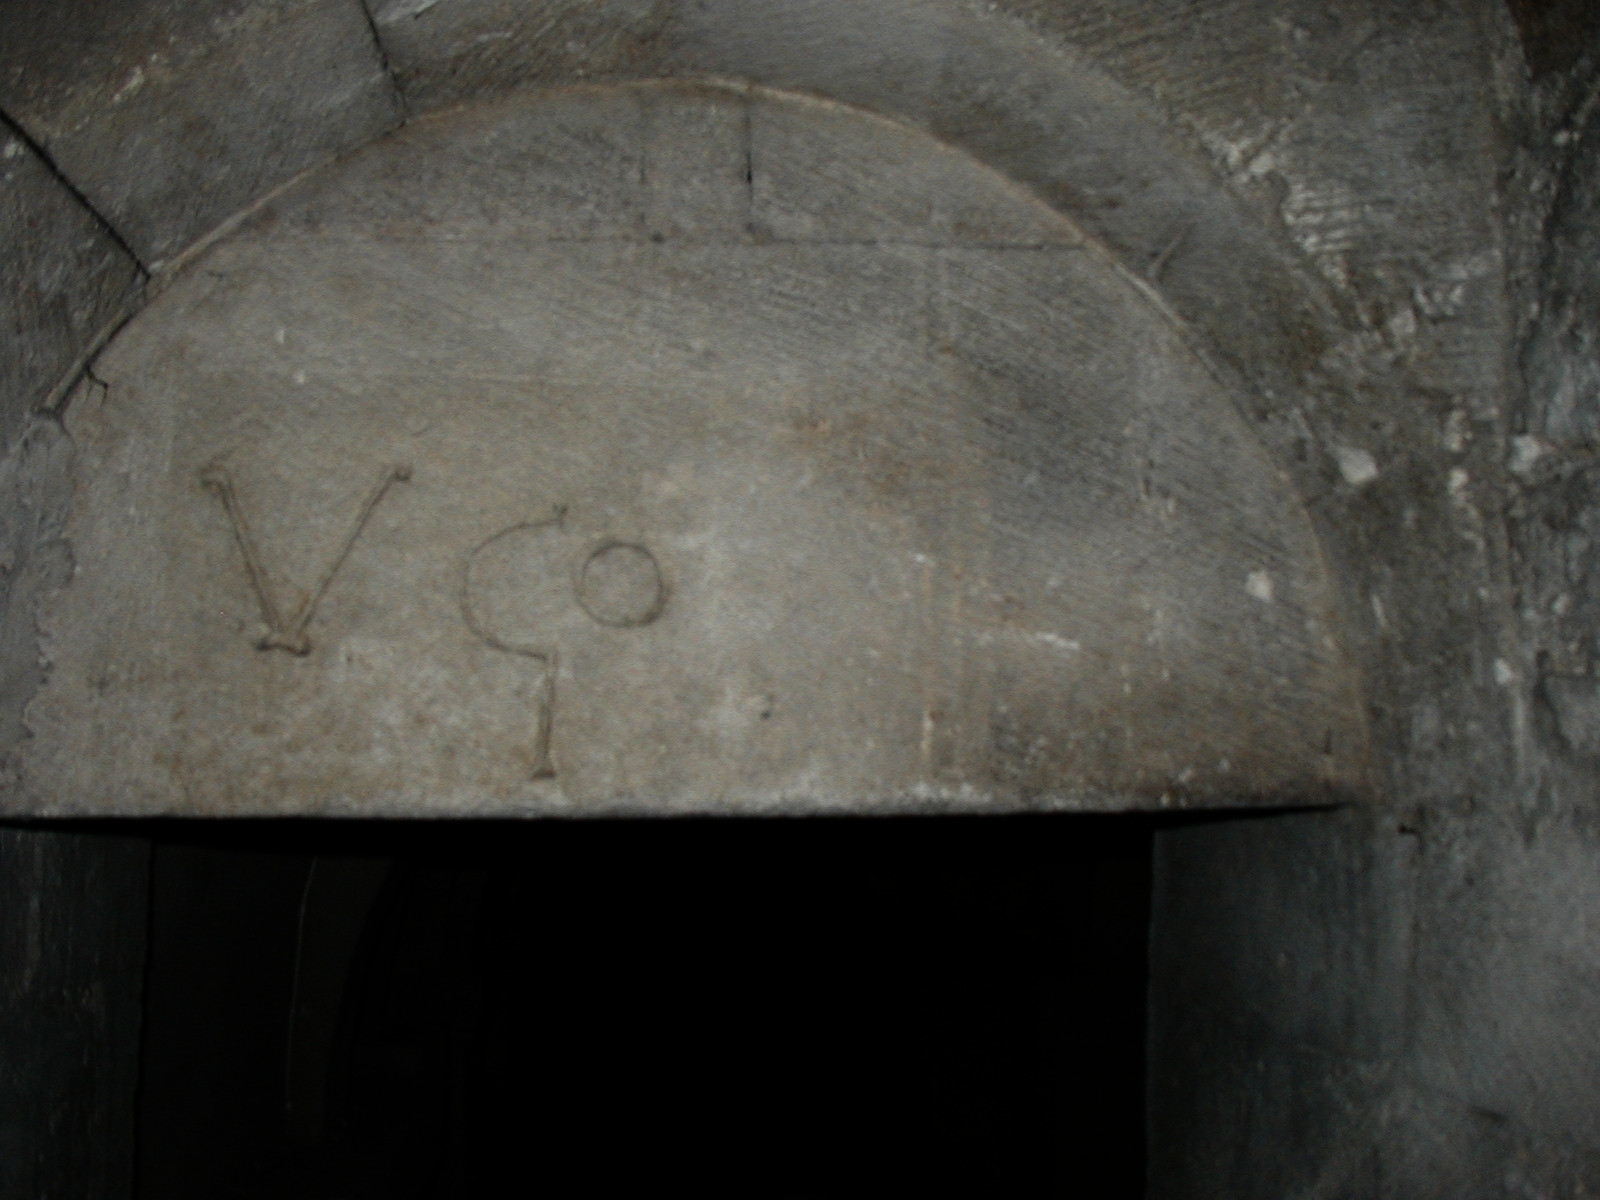
Signature of: vgo